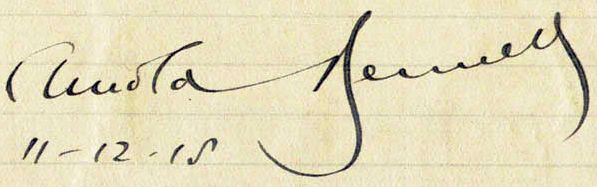
Signature of: arnold bennett